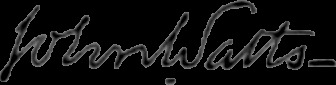
Signature of: john watts jr